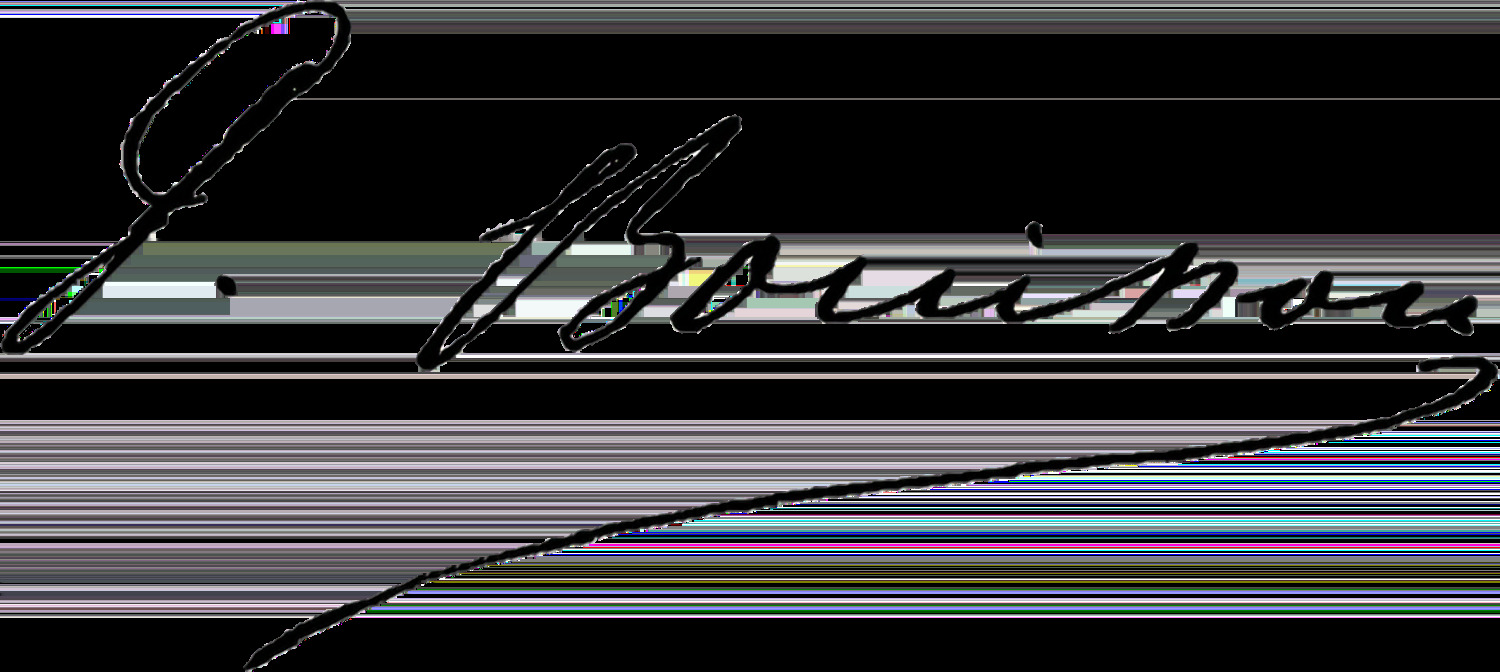
Signature of: étienne bouisson